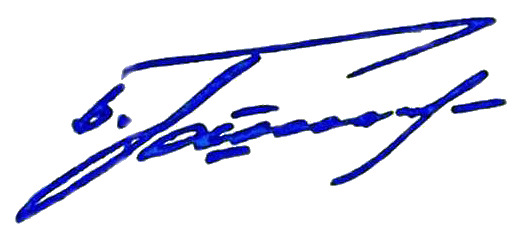
Signature of: boris gromov